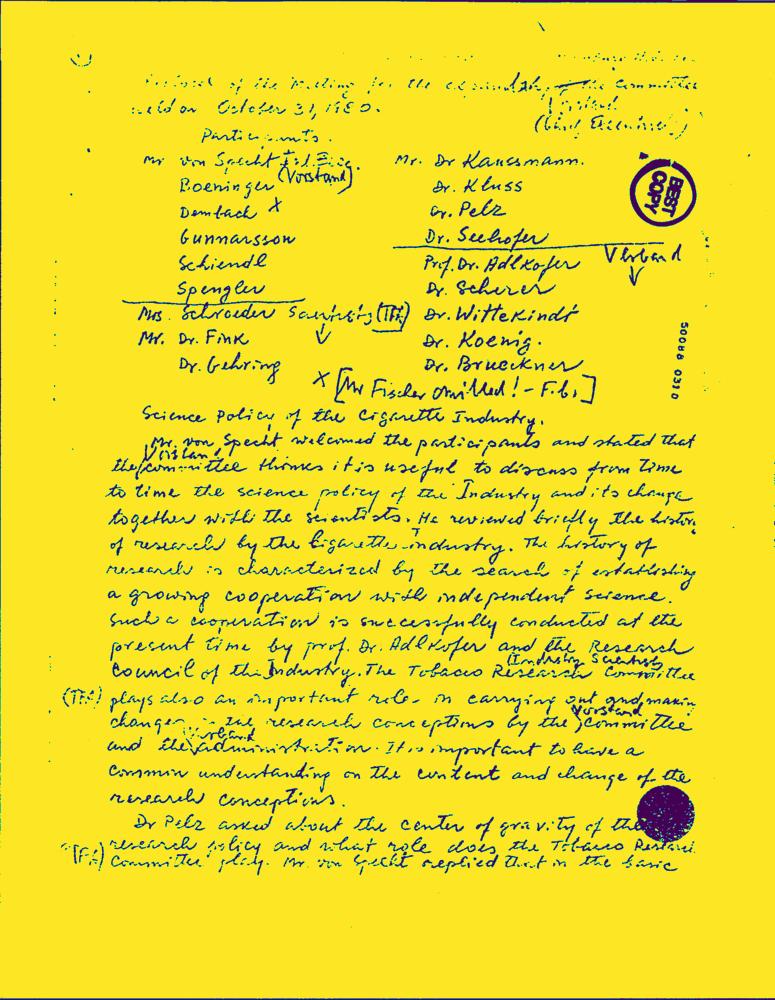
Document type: Hand-Written